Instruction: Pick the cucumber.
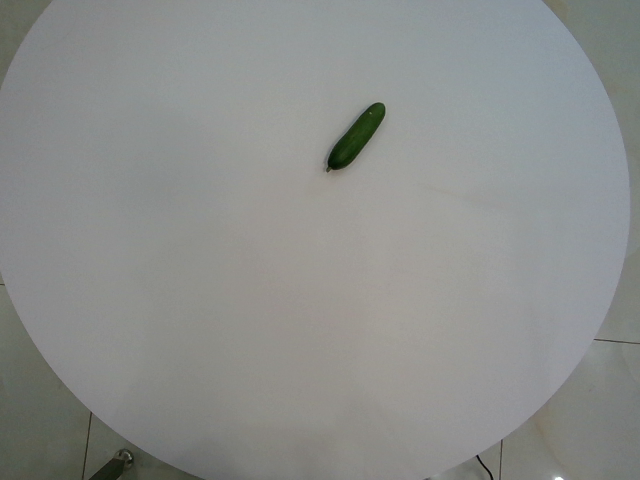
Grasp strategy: vertical